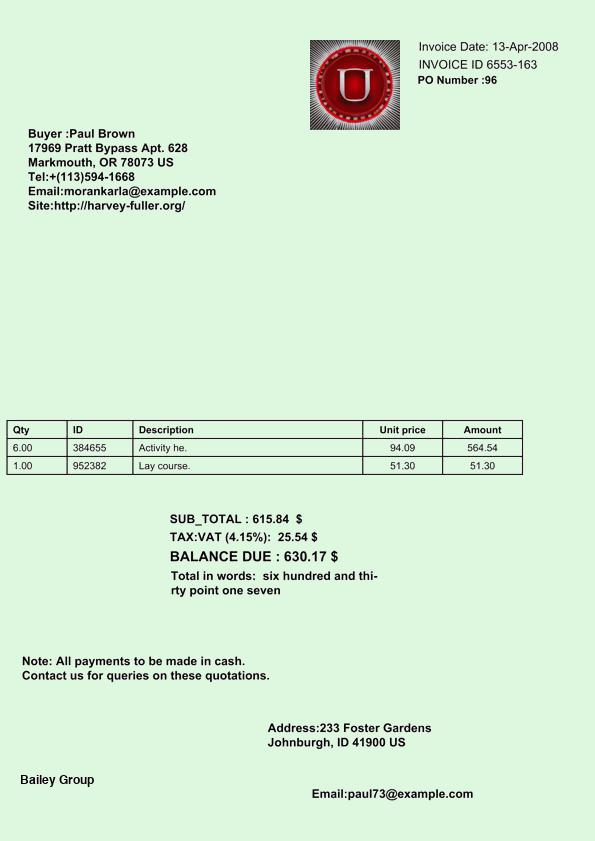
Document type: Invoice